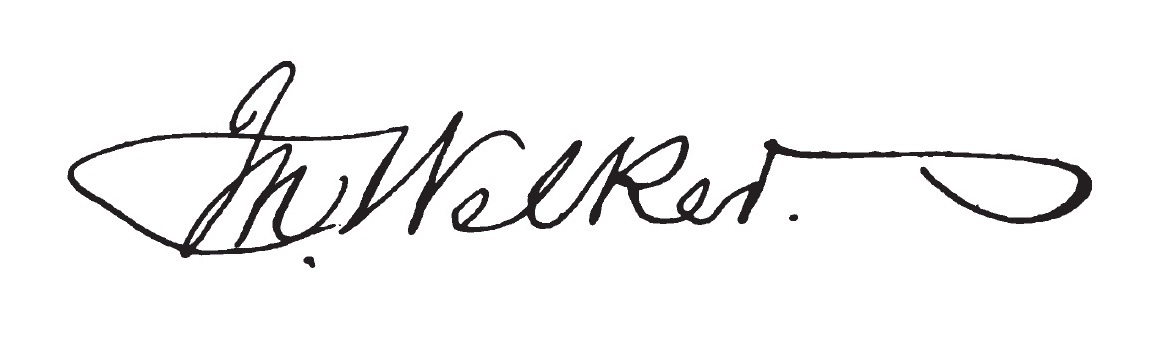
Signature of: martin welker